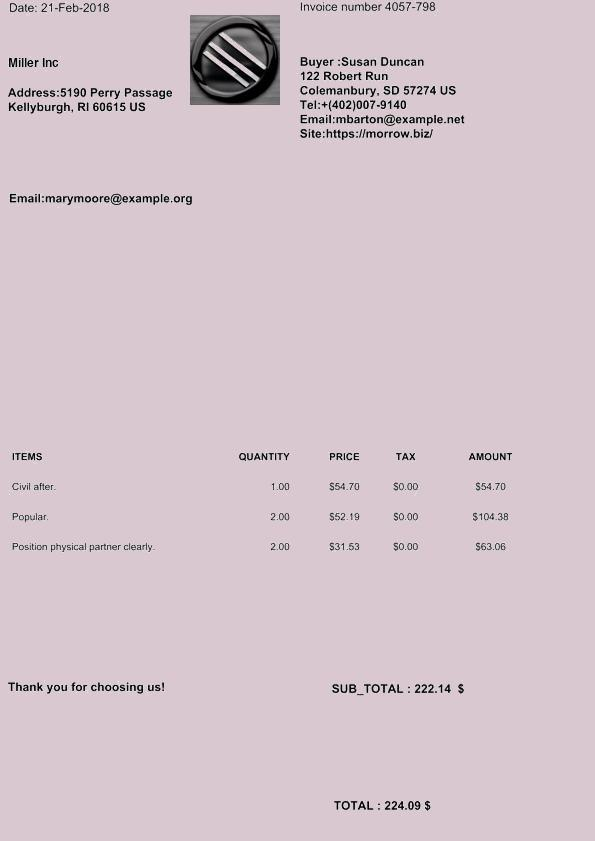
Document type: Invoice